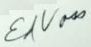
Signature of: edward groesbeck voss